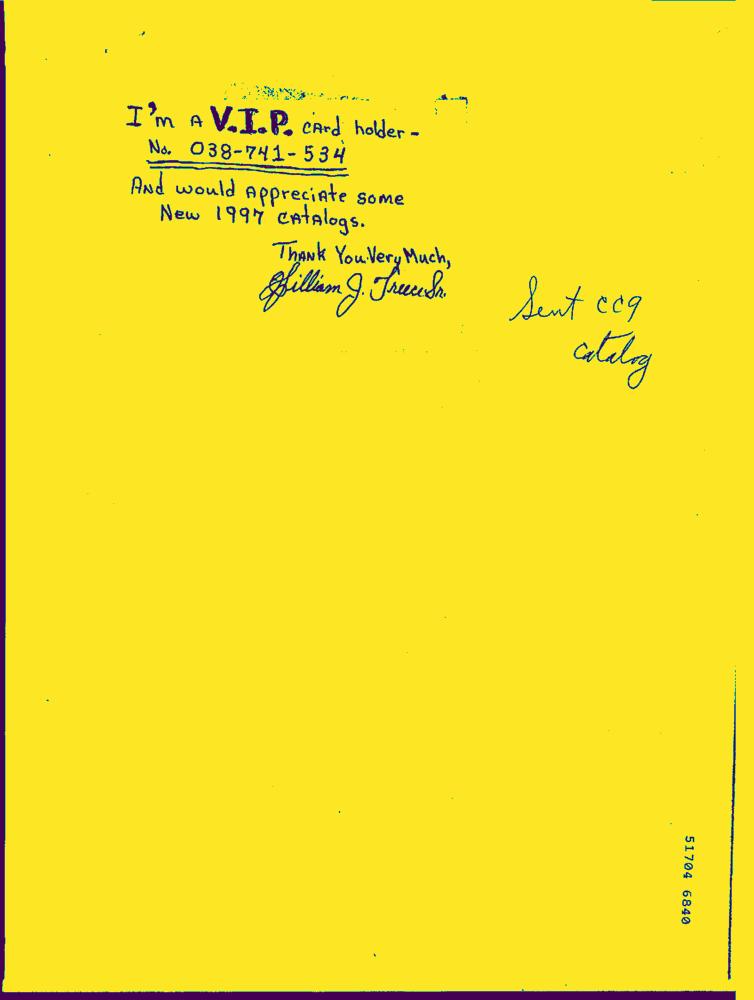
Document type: Hand-Written